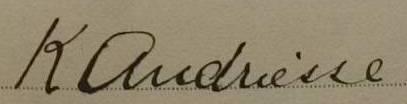
Signature of: kornelis cor andriesse